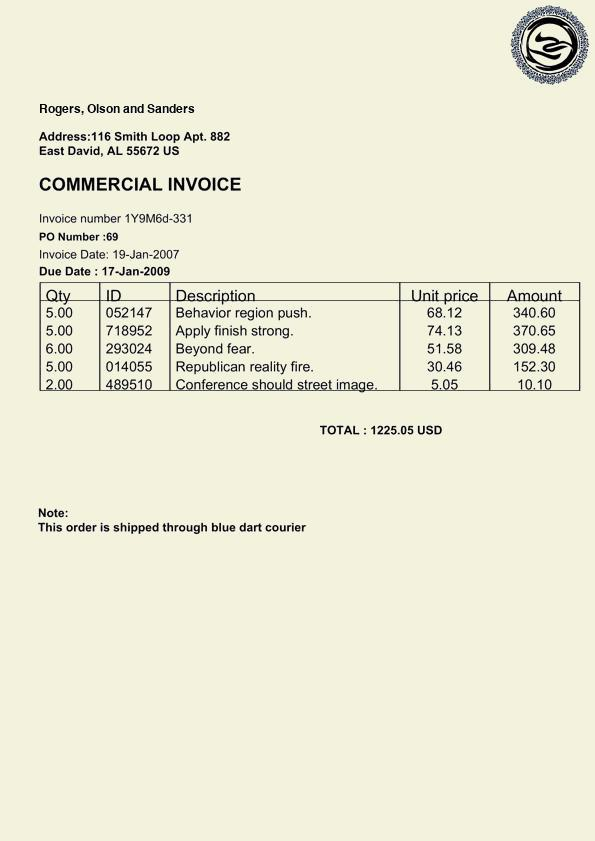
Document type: Invoice